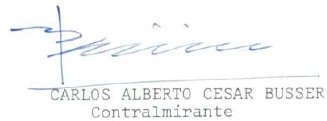
Signature of: carlos büsser